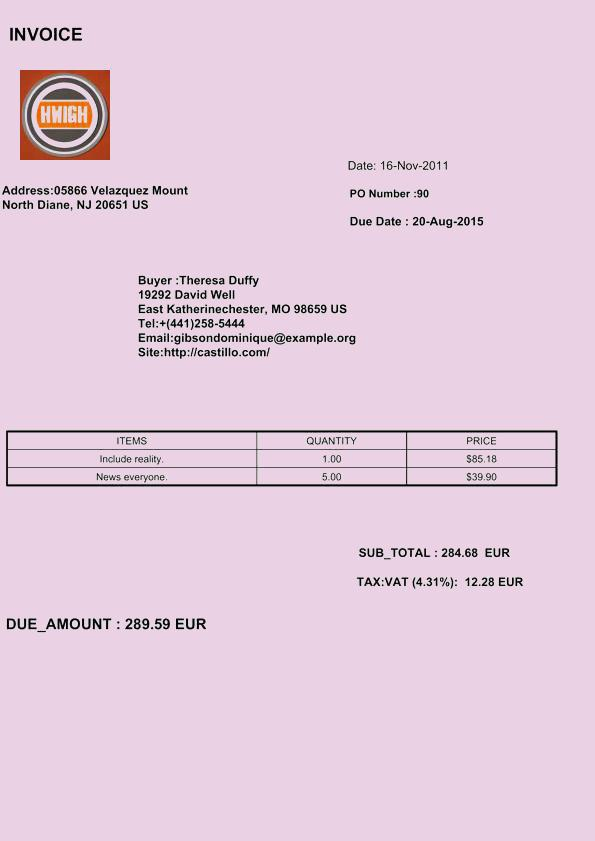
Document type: Invoice